Question: What could the diagnosis suggest?
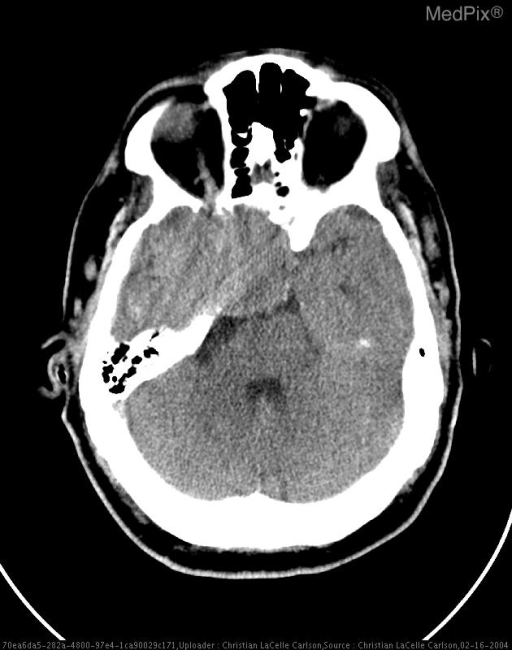
Answer: The possible diagnosis includes Meningioma, malignant meningioma, metastasis..